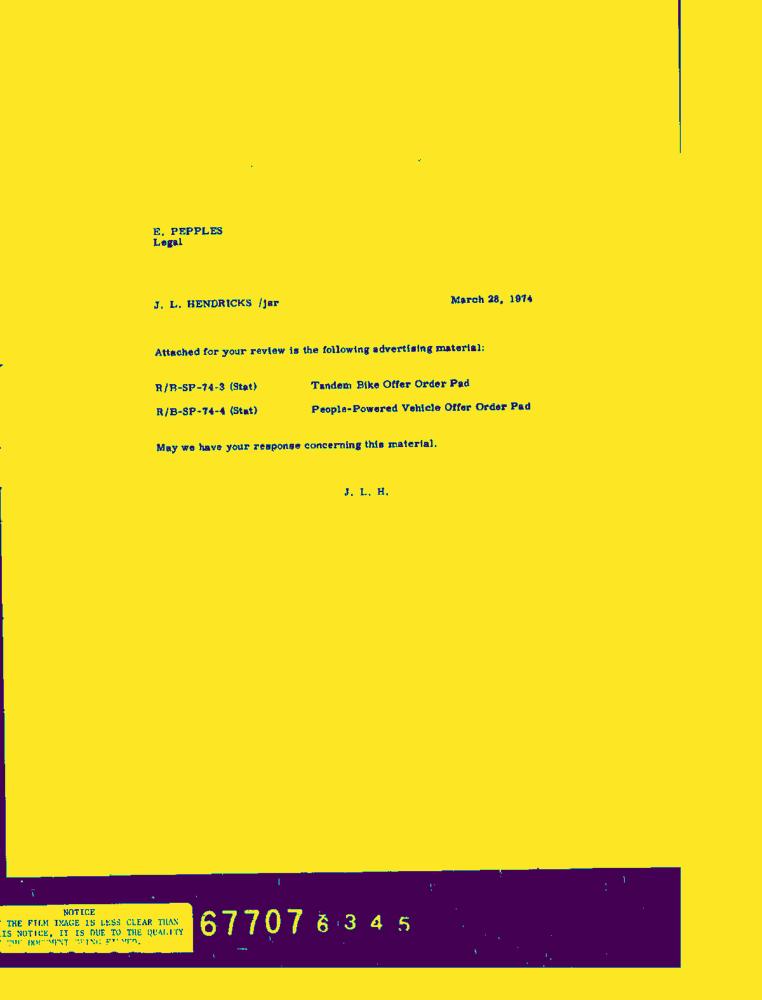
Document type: Letter-Doc